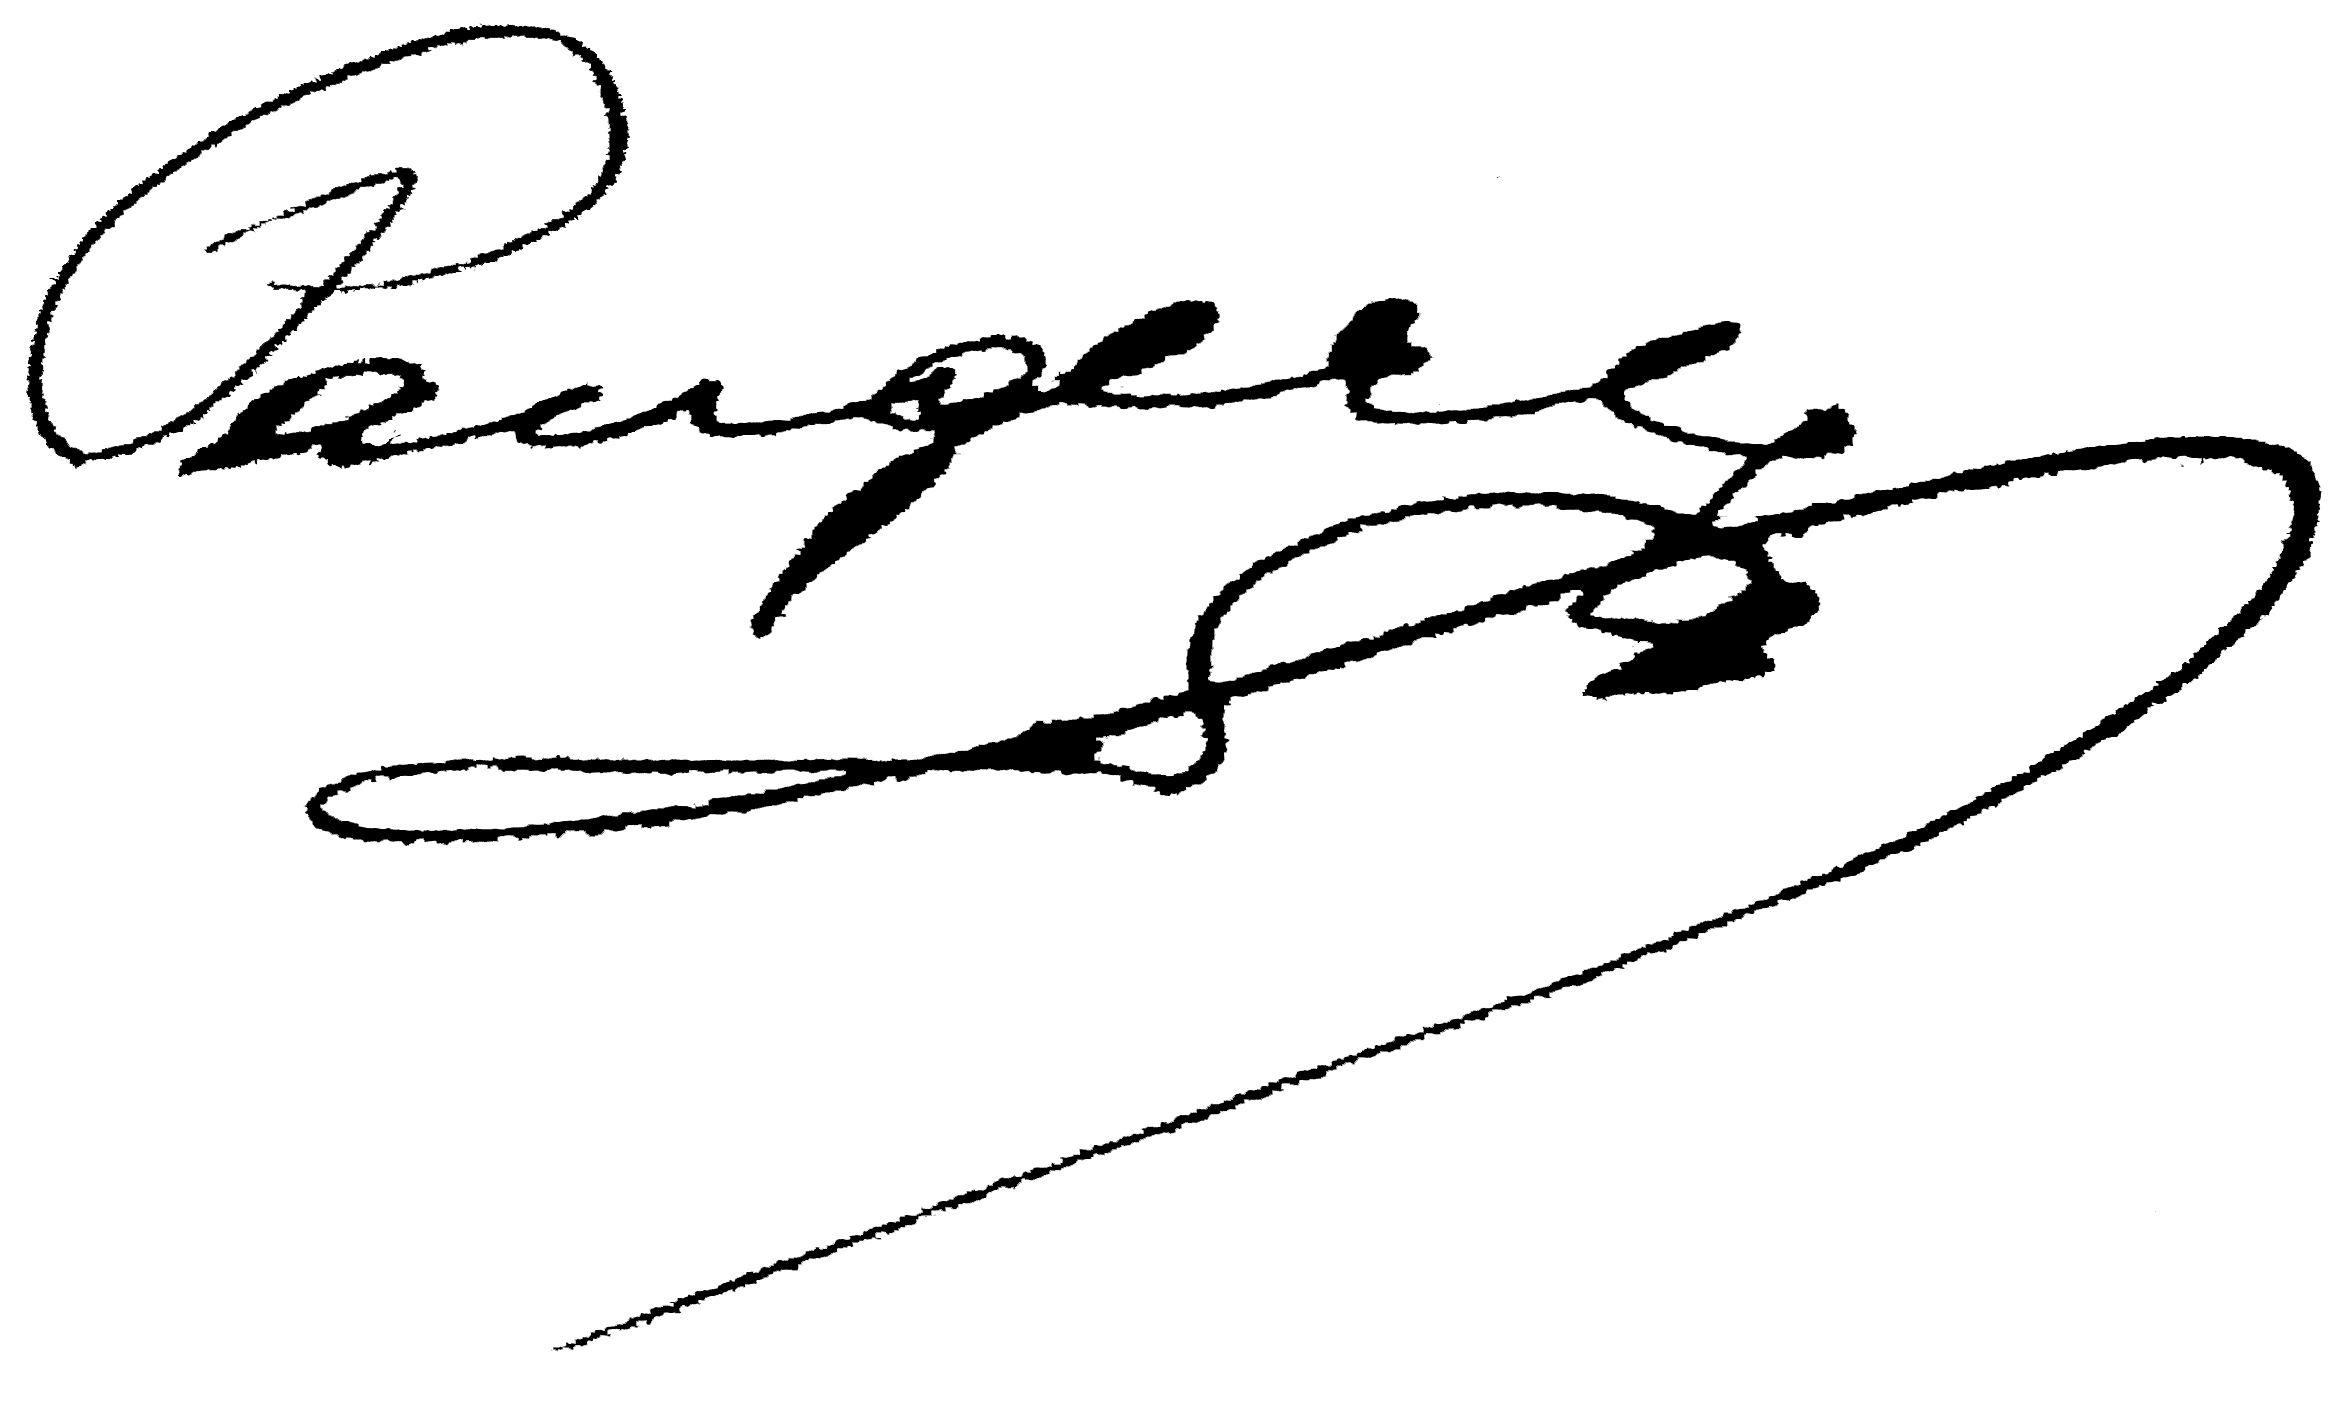
Signature of: josip pangerc